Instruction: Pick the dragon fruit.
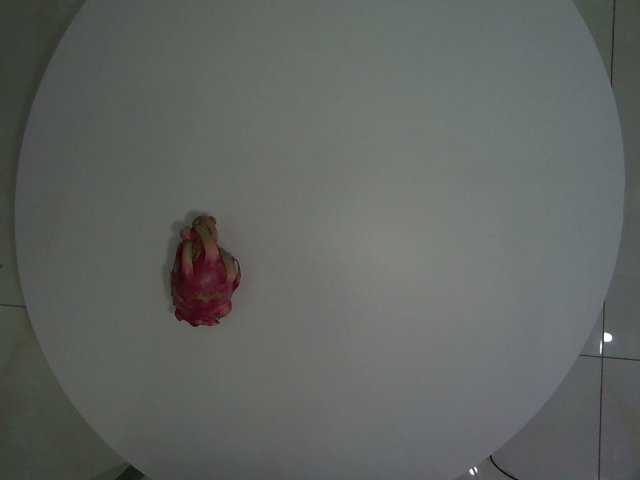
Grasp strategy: vertical